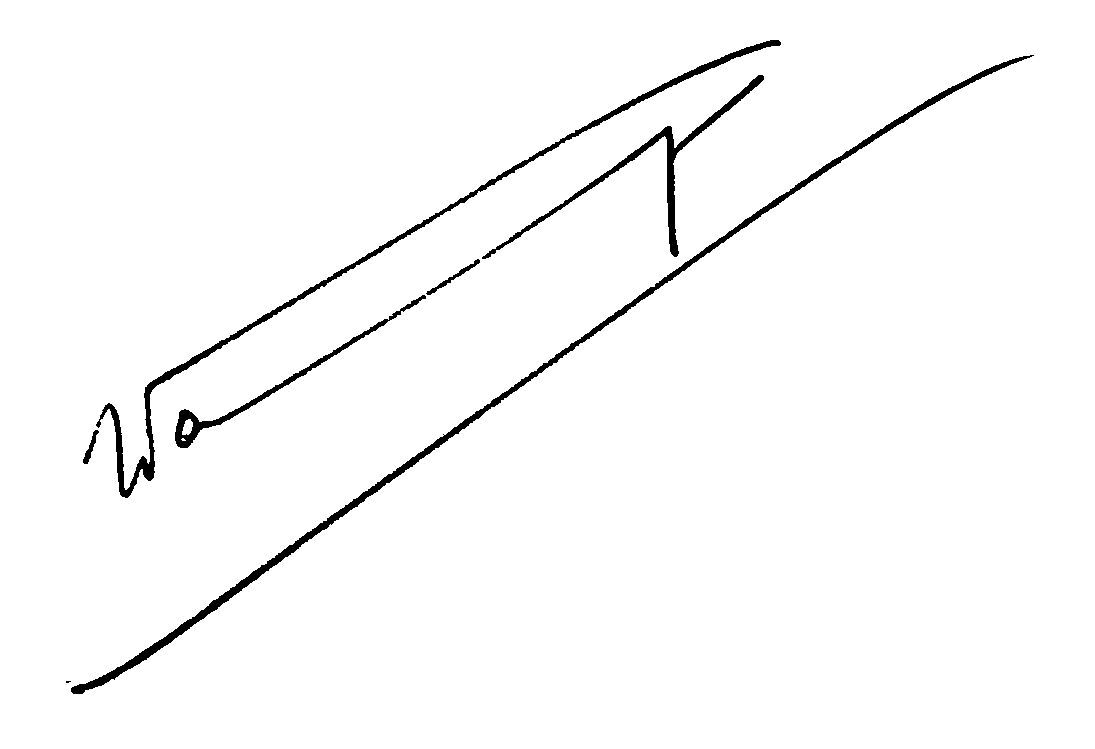
Signature of: jean faussemagne